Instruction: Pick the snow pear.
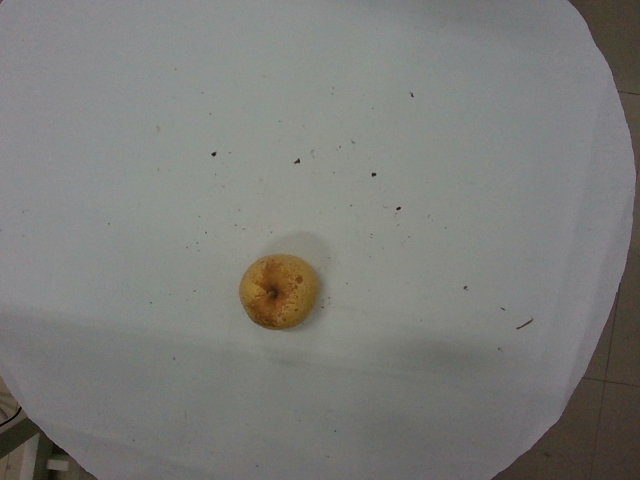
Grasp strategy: vertical